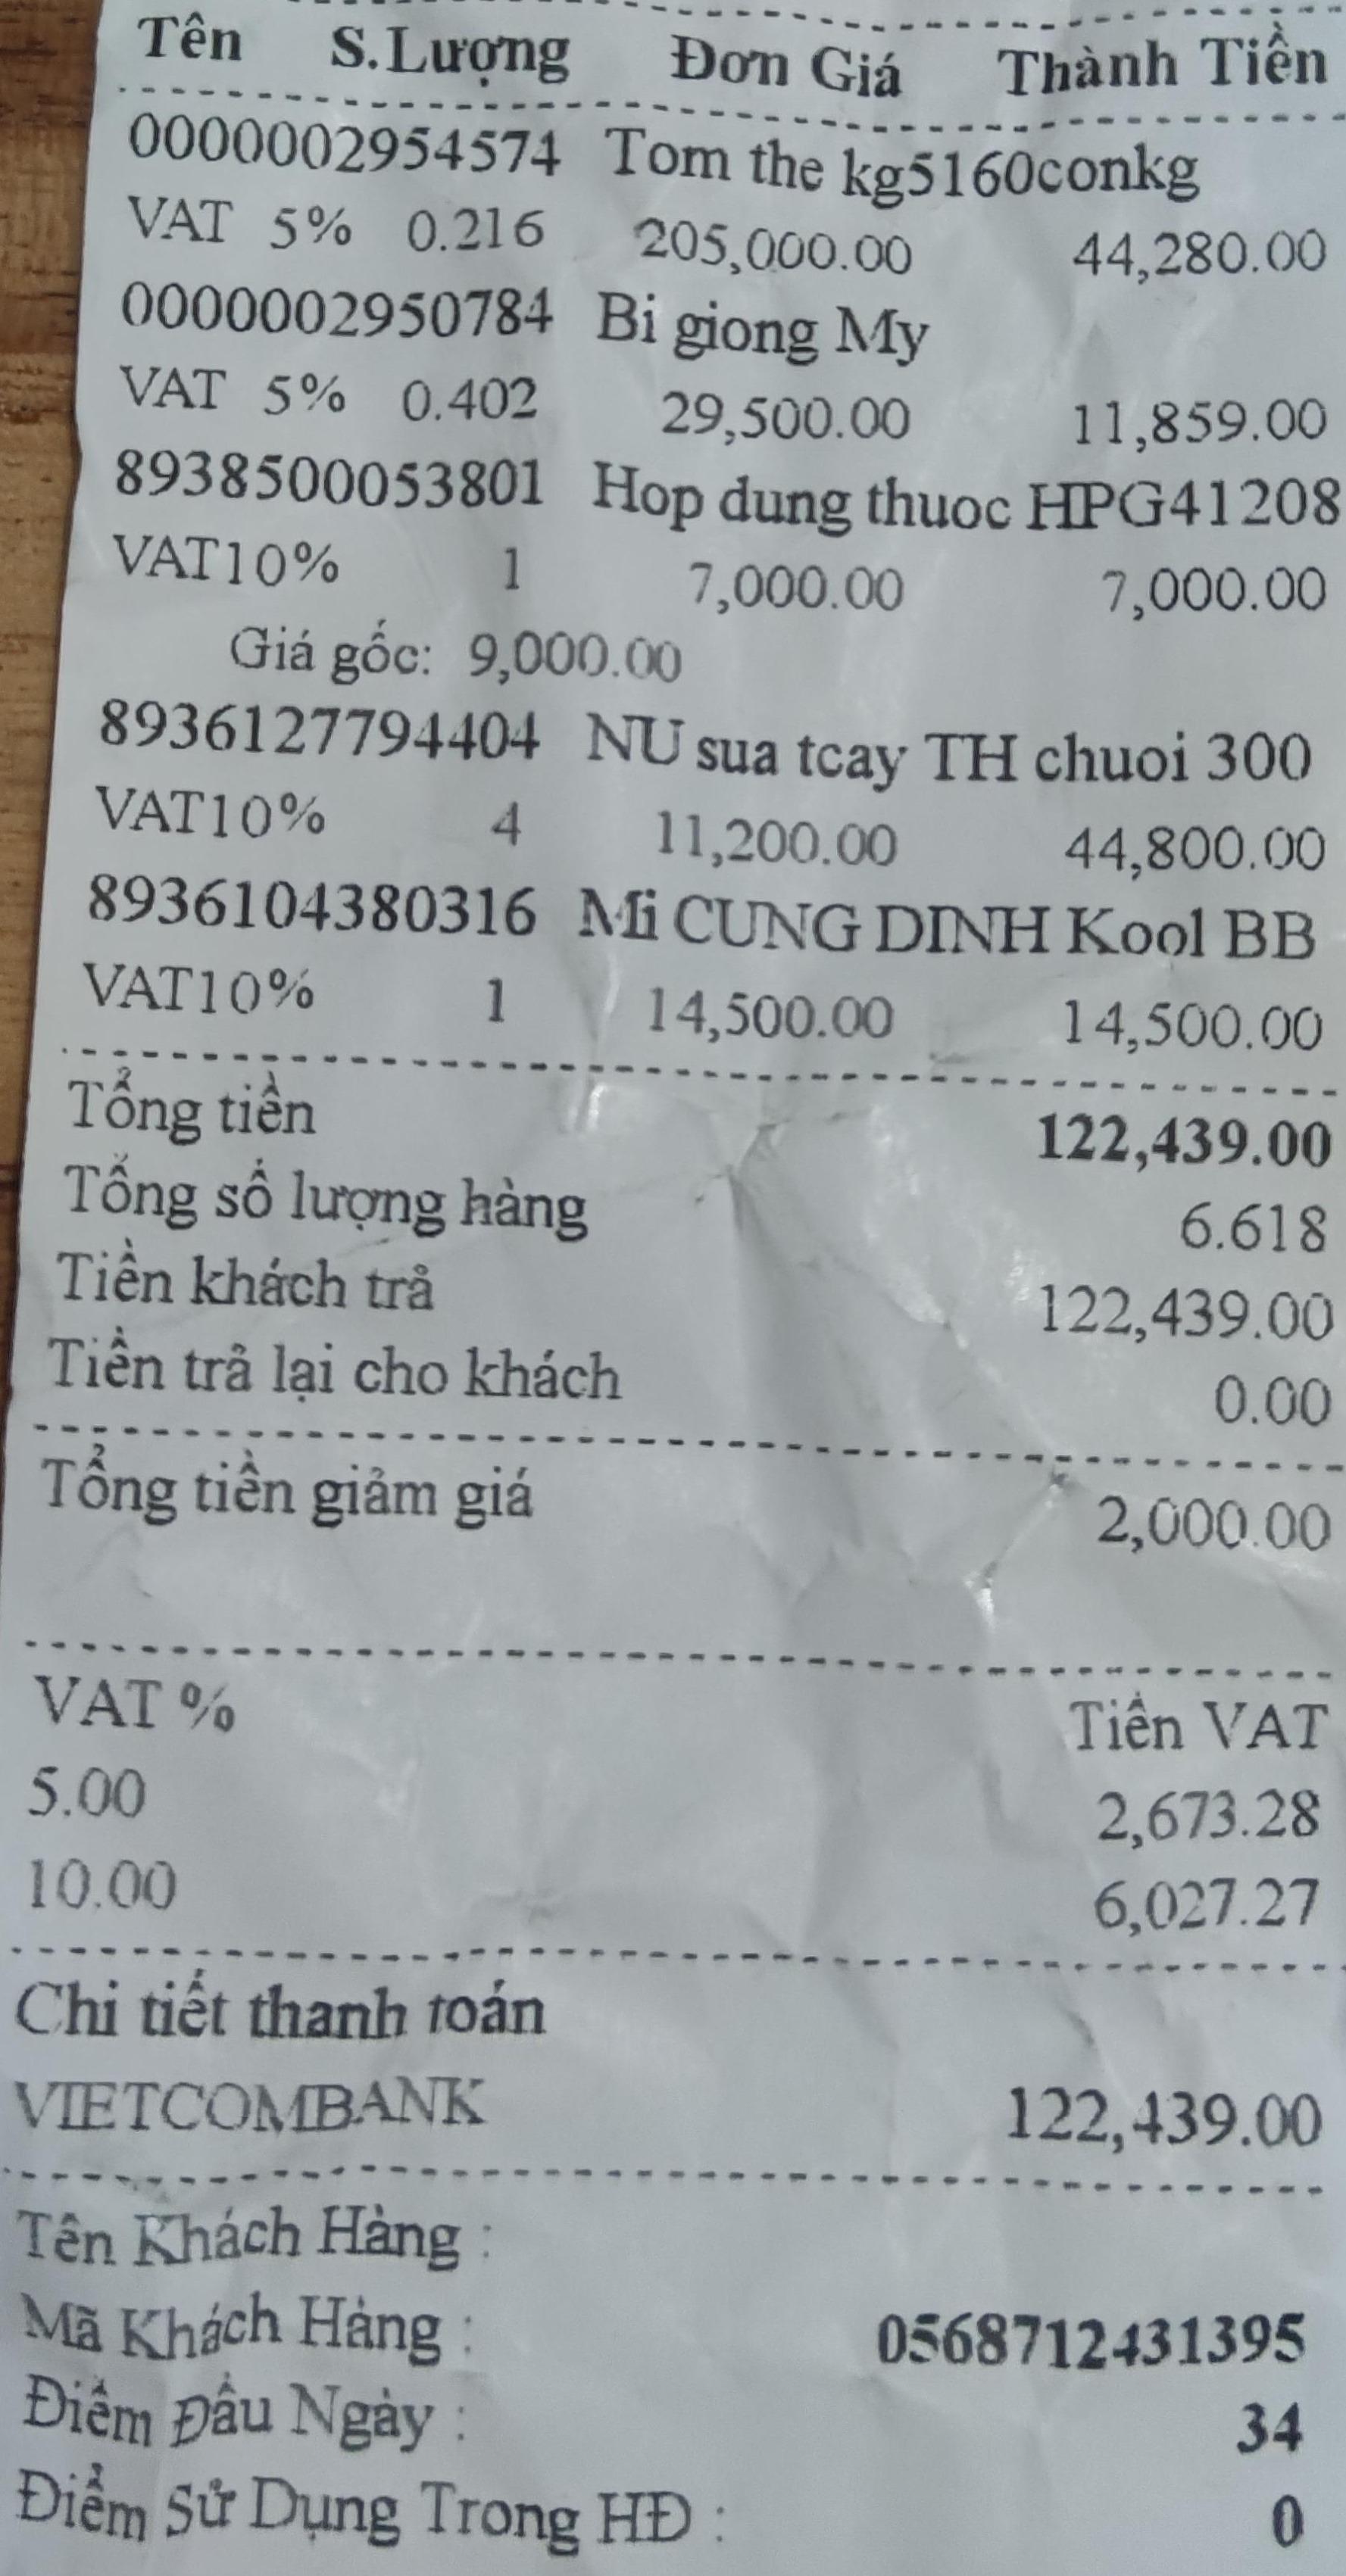
<table>
<tr>
<th>Tên</th>
<th>S.Lượng</th>
<th>Đơn Giá</th>
<th>Thành Tiền</th>
</tr>
<tr>
<td>0000002954574 Tom the kg5160conkg<br>VAT 5%</td>
<td>0.216</td>
<td>205,000.00</td>
<td>44,280.00</td>
</tr>
<tr>
<td>0000002950784 Bi giong My<br>VAT 5%</td>
<td>0.402</td>
<td>29,500.00</td>
<td>11,859.00</td>
</tr>
<tr>
<td>8938500053801 Hop dung thuoc HPG41208<br>VAT10%</td>
<td>1</td>
<td>7,000.00</td>
<td>7,000.00</td>
</tr>
</table>

Giá gốc: 9,000.00

<table>
<tr>
<td>8936127794404 NU sua tcay TH chuoi 300<br>VAT10%</td>
<td>4</td>
<td>11,200.00</td>
<td>44,800.00</td>
</tr>
<tr>
<td>8936104380316 Mi CUNG DINH Kool BB<br>VAT10%</td>
<td>1</td>
<td>14,500.00</td>
<td>14,500.00</td>
</tr>
</table>

Tổng tiền 122,439.00
Tổng số lượng hàng 6.618
Tiền khách trả 122,439.00
Tiền trả lại cho khách 0.00
Tổng tiền giảm giá 2,000.00

<table>
<tr>
<th>VAT %</th>
<th>Tiền VAT</th>
</tr>
<tr>
<td>5.00</td>
<td>2,673.28</td>
</tr>
<tr>
<td>10.00</td>
<td>6,027.27</td>
</tr>
</table>

Chi tiết thanh toán
VIETCOMBANK 122,439.00

Tên Khách Hàng :
Mã Khách Hàng : 0568712431395
Điểm Đầu Ngày : 34
Điểm Sử Dụng Trong HĐ : 0